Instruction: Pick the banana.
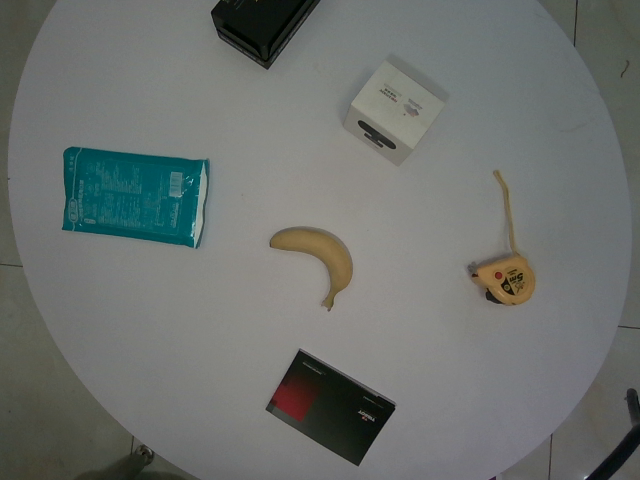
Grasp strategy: vertical